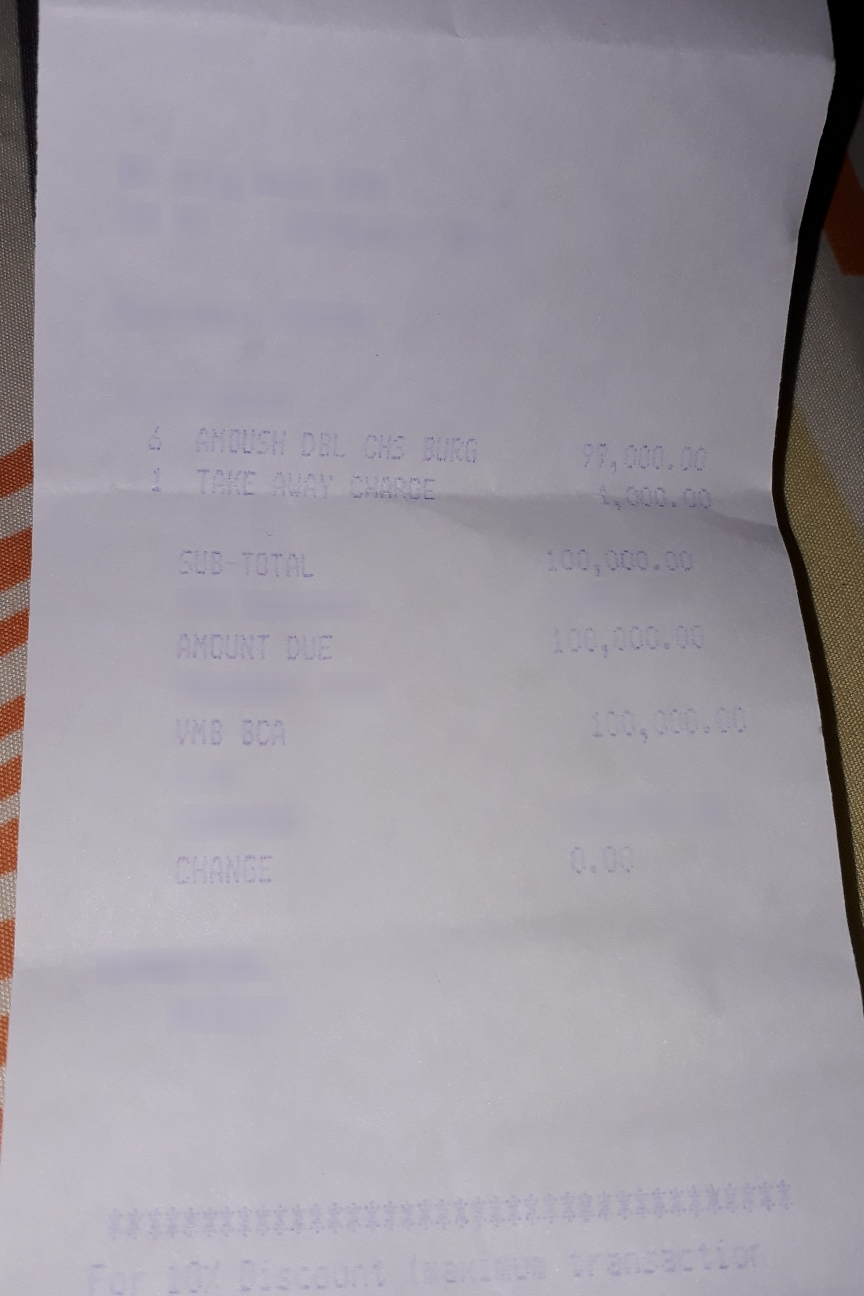
Number of items: 2
Subtotal: 100,000.00
Total: 100,000.00
OCR text regions:
text: AMOUNT
text: DUE
text: 100,000.00
text: VMB
text: BCA
text: 100,000.00
text: CHANGE
text: 0.00
text: AMOUSH
text: DBL
text: CHS
text: BURG
text: 6
text: 99,000.00
text: TAKE
text: AWAY
text: CHARGE
text: 1
text: 1,000.00
text: SUB-TOTAL
text: 100,000.00